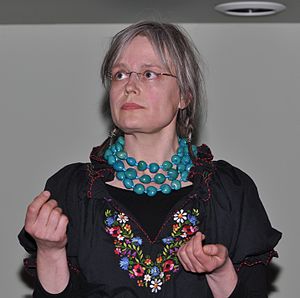
English: Auli Mantila, Finnish film director, Bio Rex, Helsinki, April 2009. Suomi: Auli Mantila, suomalainen elokuvaohjaaja, Bio Rex, Helsinki, huhtikuu 2009.